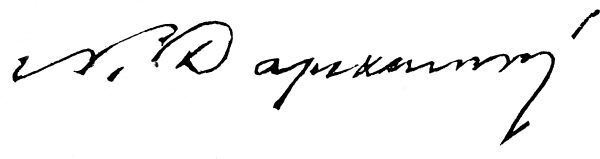
Signature of: nikolaos damaskinos